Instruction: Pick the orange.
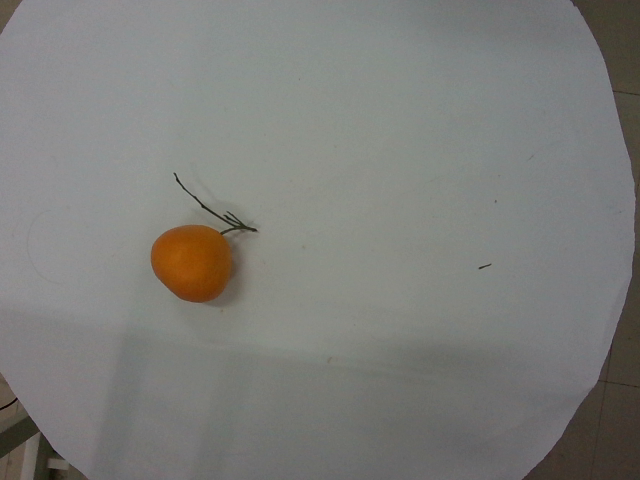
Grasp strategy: vertical